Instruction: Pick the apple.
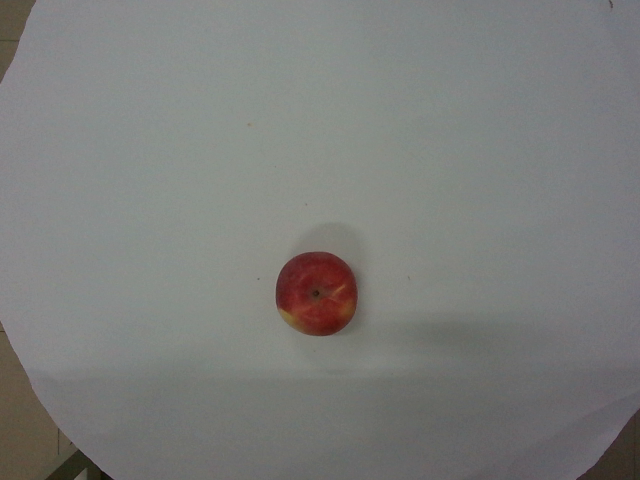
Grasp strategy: vertical